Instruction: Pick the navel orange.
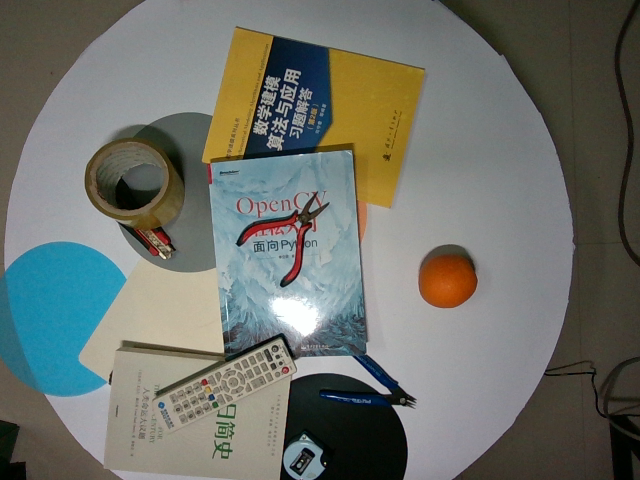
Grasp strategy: vertical